Question: What is the potential diagnosis?
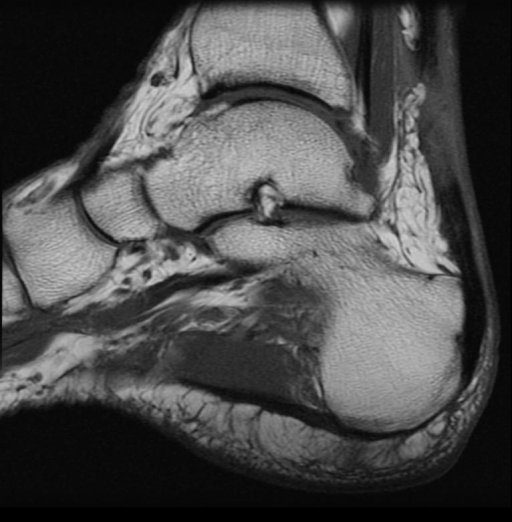
Answer: The possible diagnosis includes Complete Achilles tendon tear.